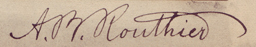
Signature of: adolphe basile routhier